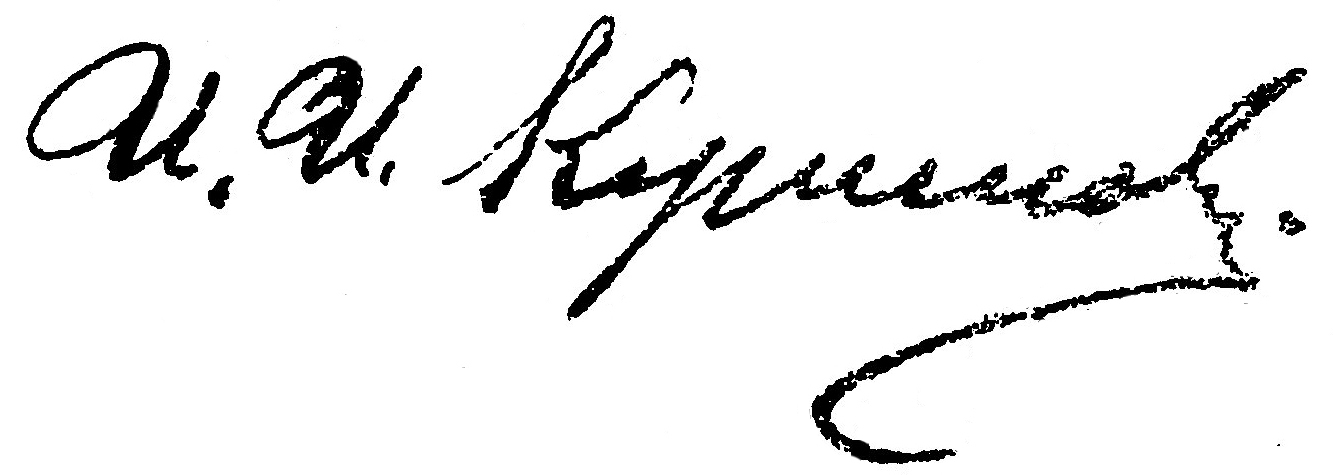
Signature of: ivan kuznetsov